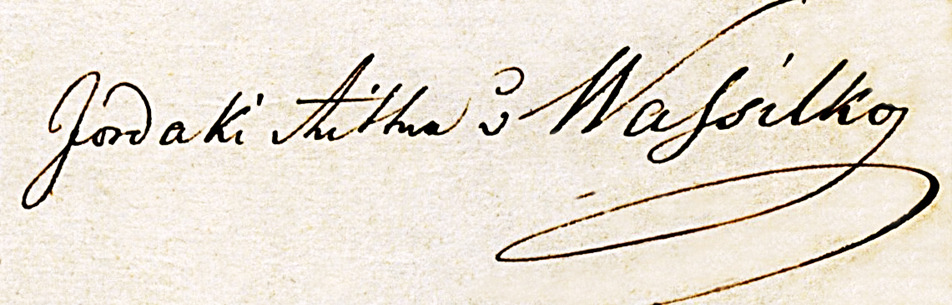
Signature of: jordaki wassilko von serecki